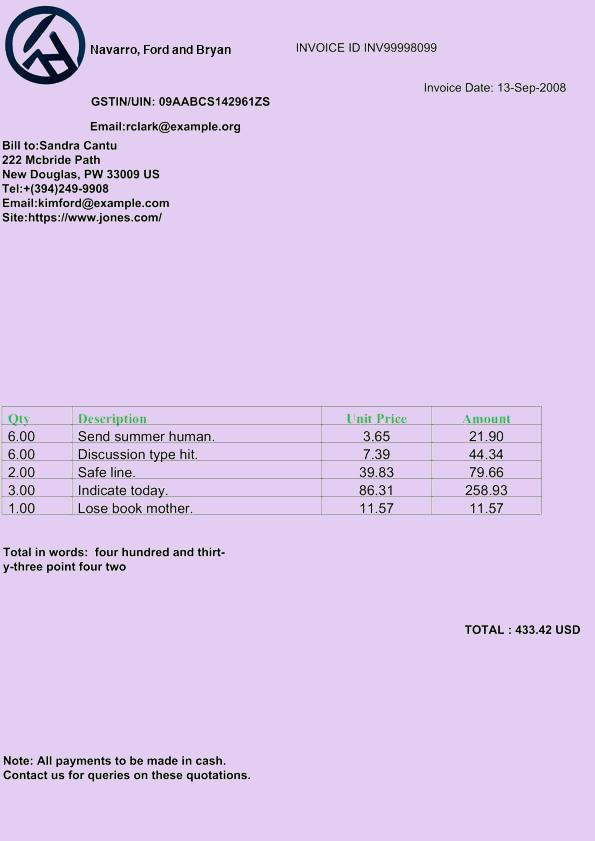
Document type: Invoice